Question: What is the filing due date as per the document?
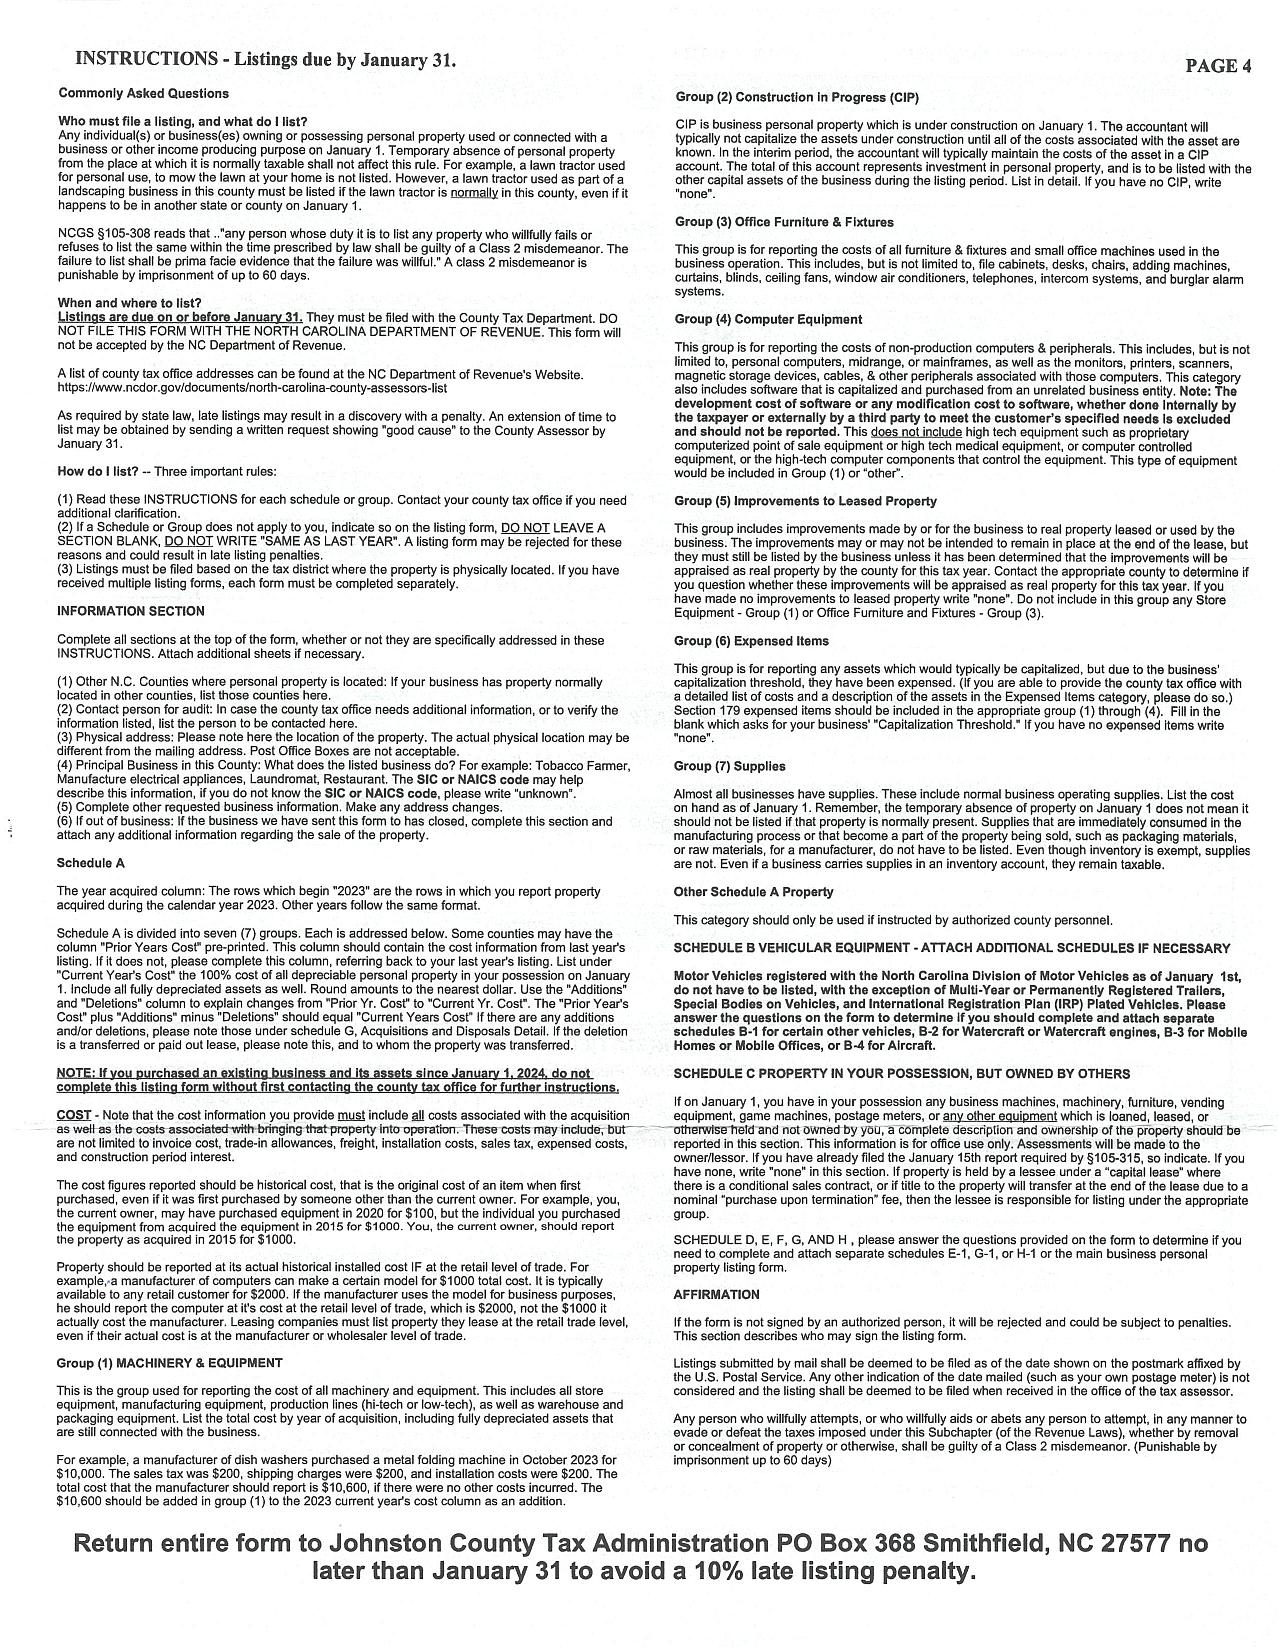
Answer: "31-Jan"